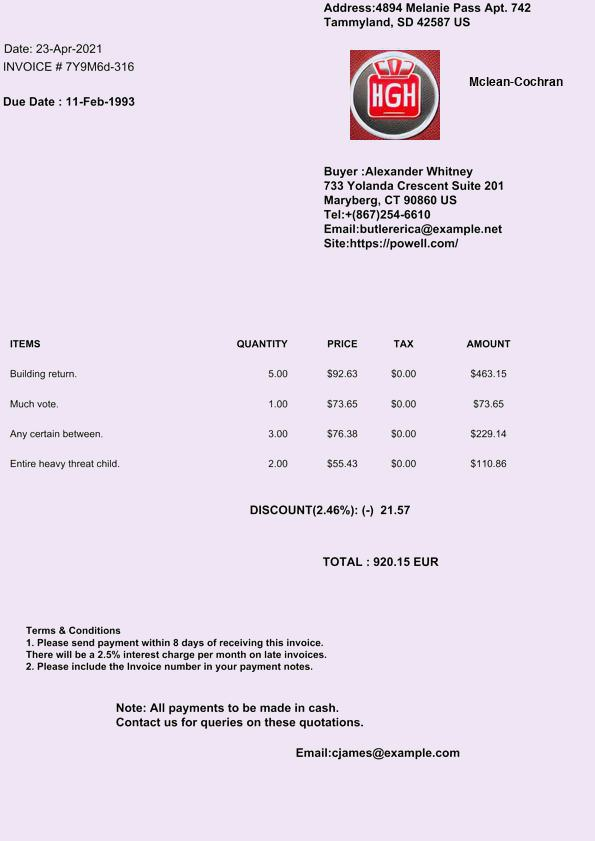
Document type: Invoice